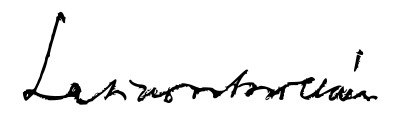
Signature of: zoltán latinovits